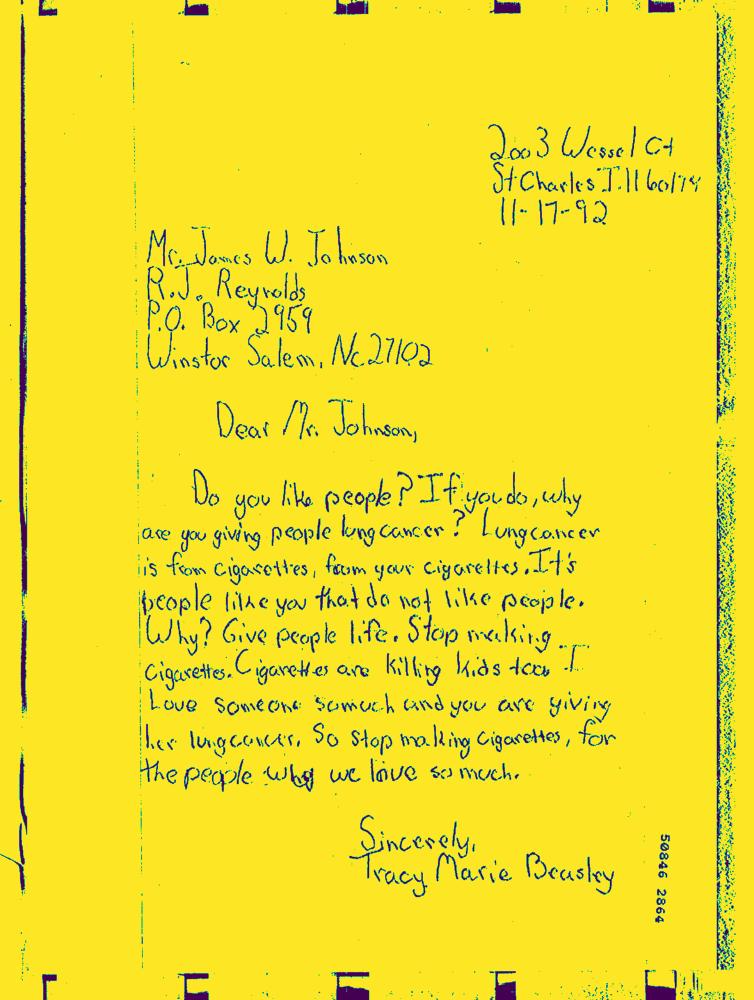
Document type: Hand-Written